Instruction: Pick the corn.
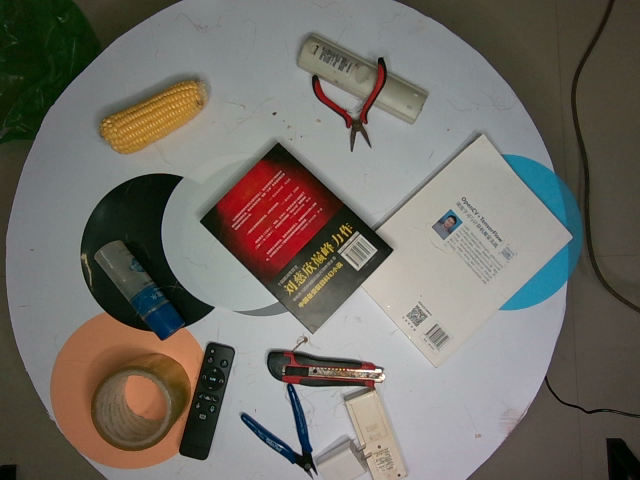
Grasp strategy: vertical